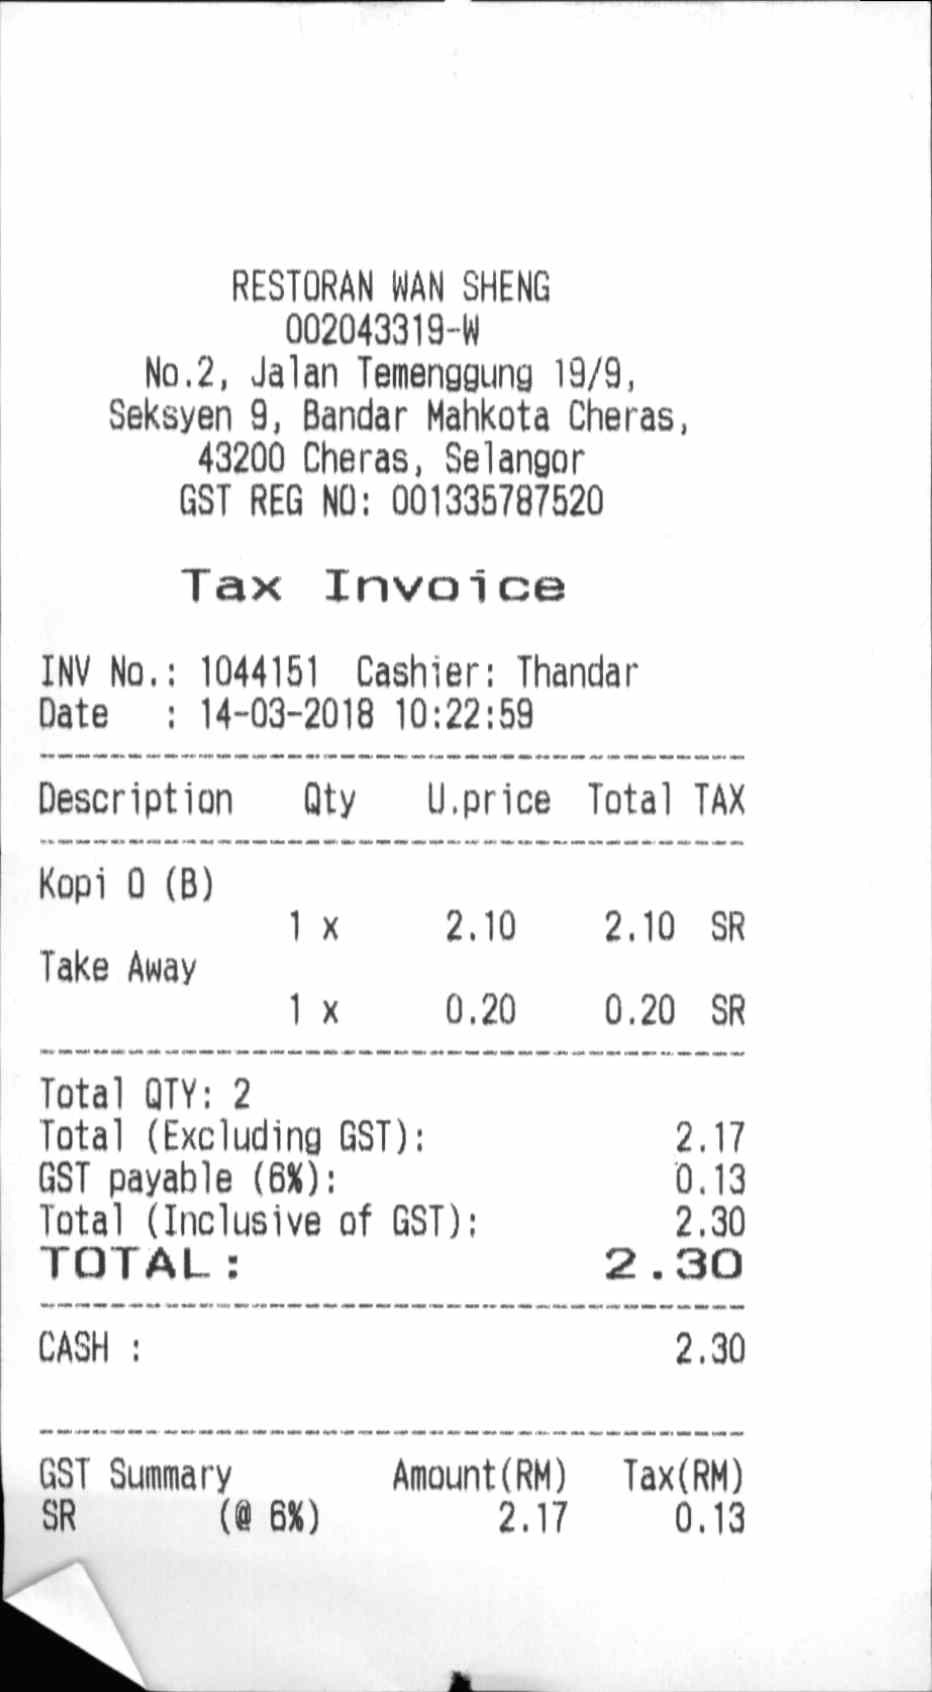
RESTORAN WAN SHENG
002043319-W
NO.2, JALAN TEMENGGUNG 19/9,
SEKSYEN 9, BANDAR MAHKOTA CHERAS,
43200 CHERAS, SELANGOR
GST REG NO: 001335787520
TAX INVOICE
INV NO.: 1044151
CASHIER: THANDAR
DATE
: 14-03-2018 10:22:59
DESCRIPTION
QTY
U.PRICE
TOTAL
TAX
KOPI O (B)
1 X
2.10
2.10
SR
TAKE AWAY
1 X
0.20
0.20
SR
TOTAL QTY:2
TOTAL (EXCLUDING GST):
2.17
GST PAYABLE (6%):
0.13
TOTAL (INCLUSIVE OF GST):
2.30
TOTAL:
2.30
CASH:
GST SUMMARY
AMOUNT (RM)
TAX (RM)
SR
(@ 6%)
2.17
0.13
2.30